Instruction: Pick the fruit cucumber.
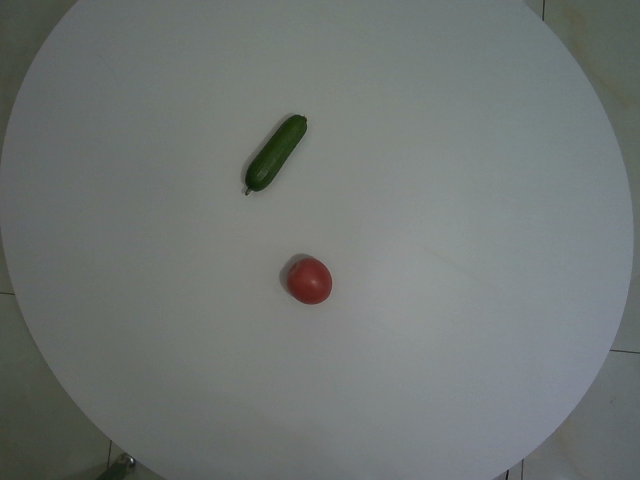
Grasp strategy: vertical